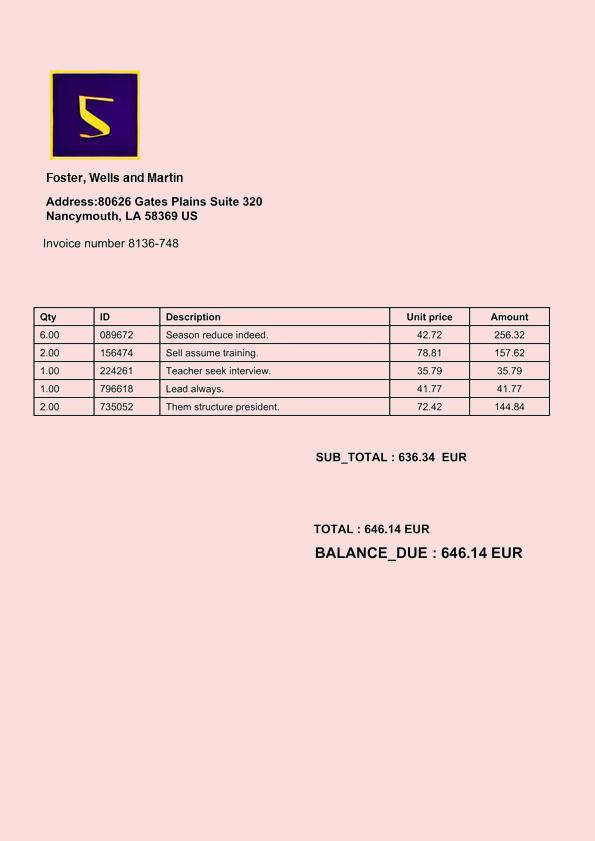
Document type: Invoice